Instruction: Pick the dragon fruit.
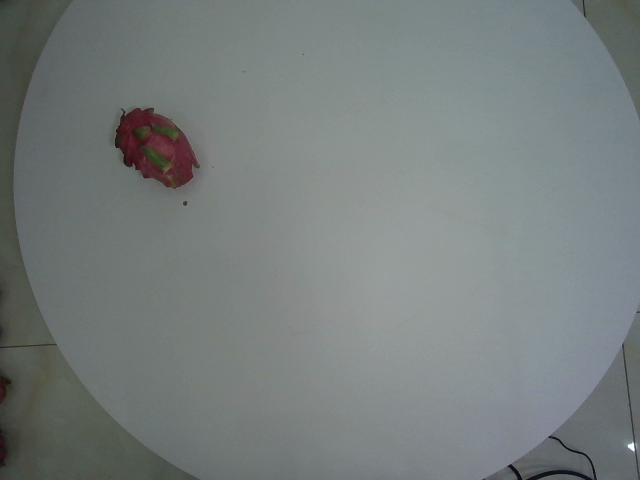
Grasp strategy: vertical